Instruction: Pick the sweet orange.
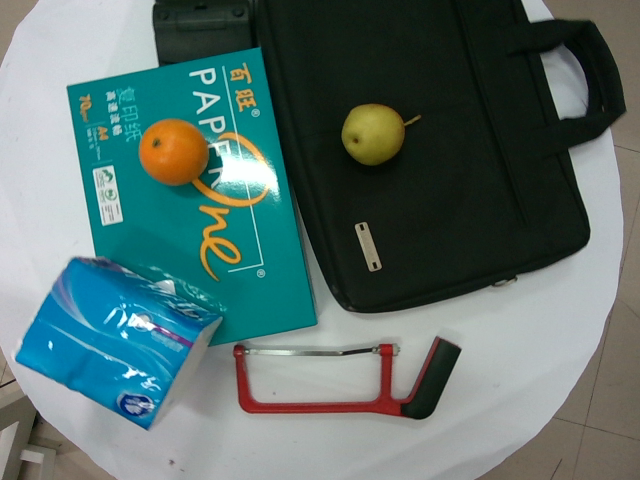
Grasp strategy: vertical